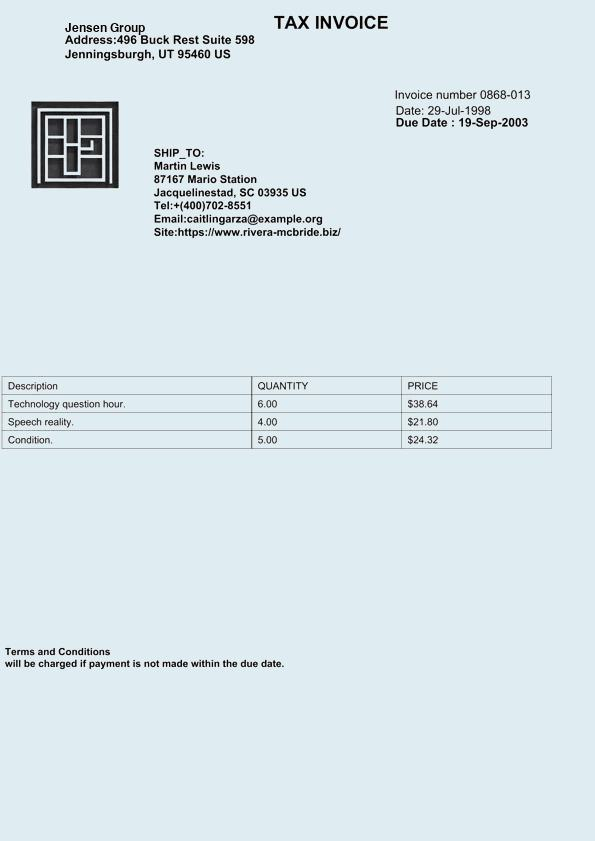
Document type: Invoice